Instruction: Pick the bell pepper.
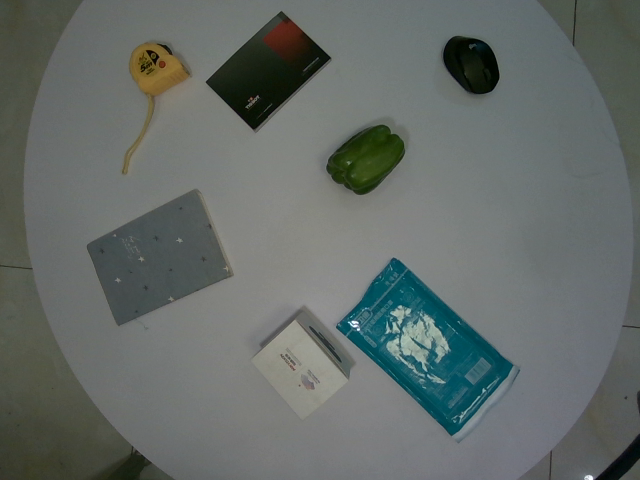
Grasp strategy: vertical